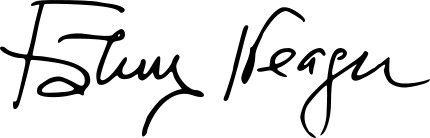
Signature of: fănuș neagu